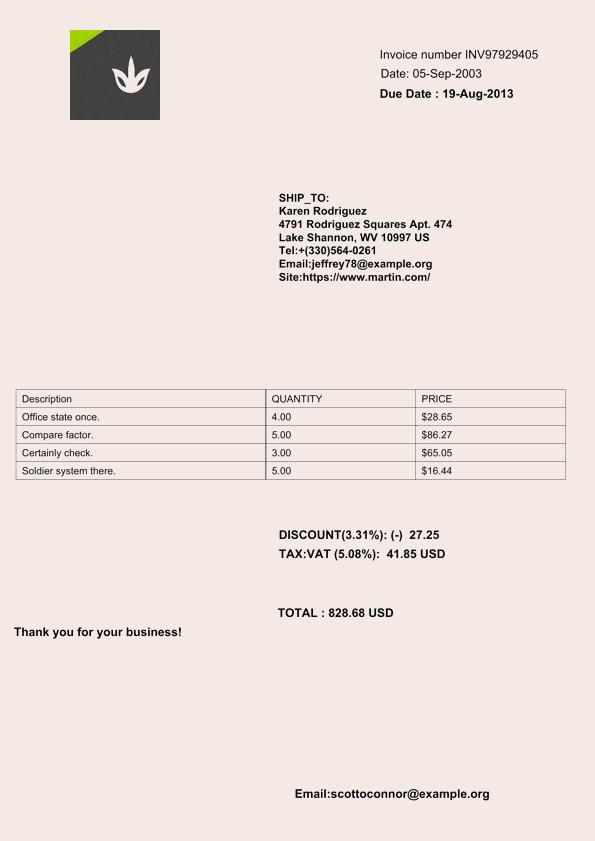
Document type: Invoice